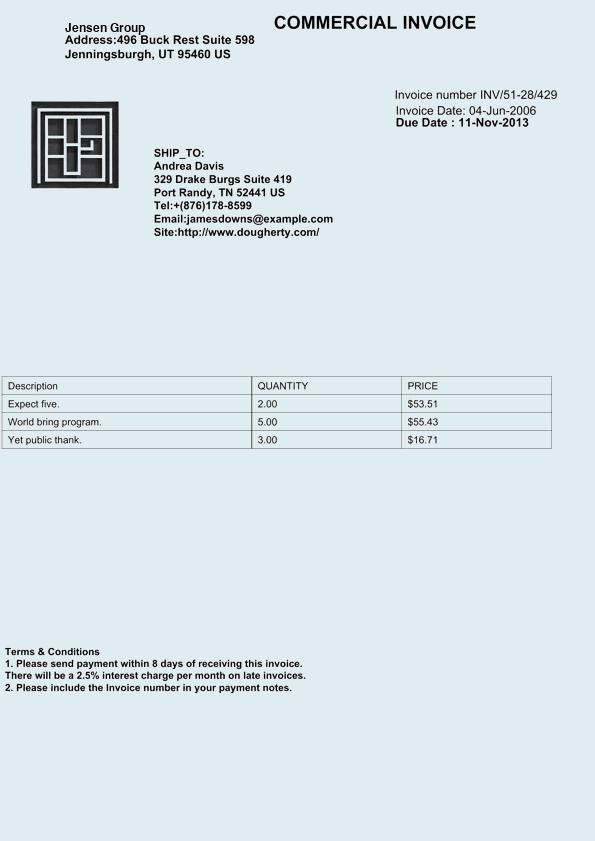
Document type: Invoice